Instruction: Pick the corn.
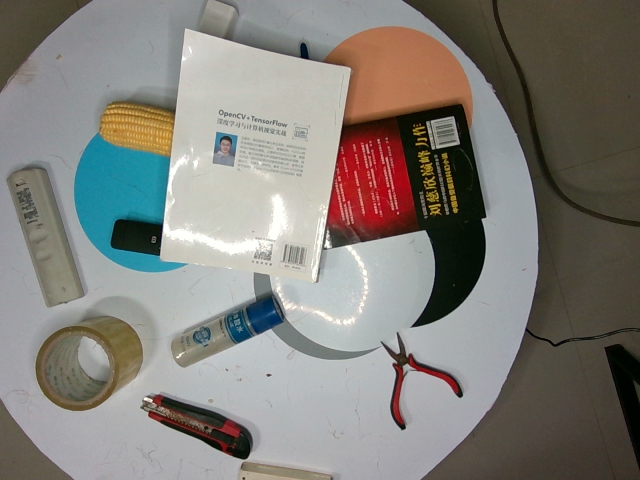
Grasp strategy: vertical